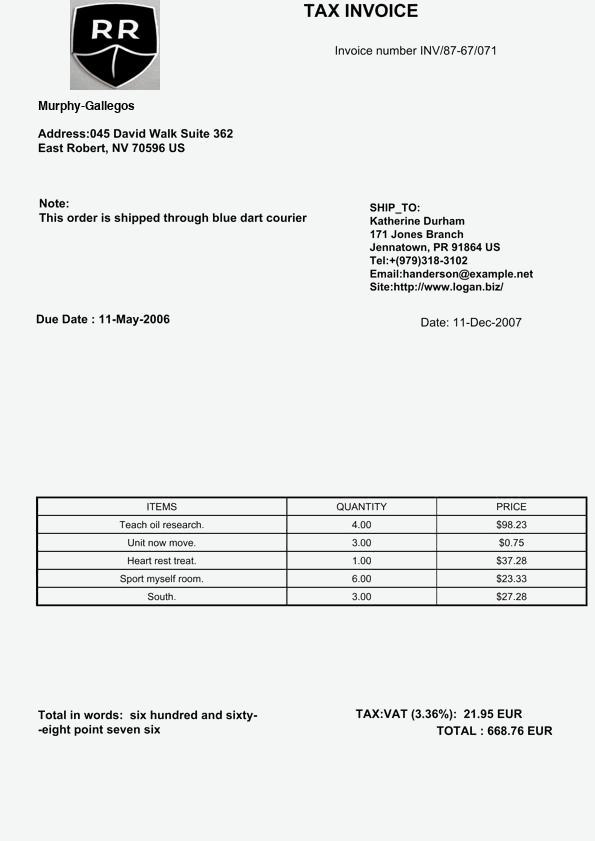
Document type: Invoice